Question: Which state is mentioned in the document?
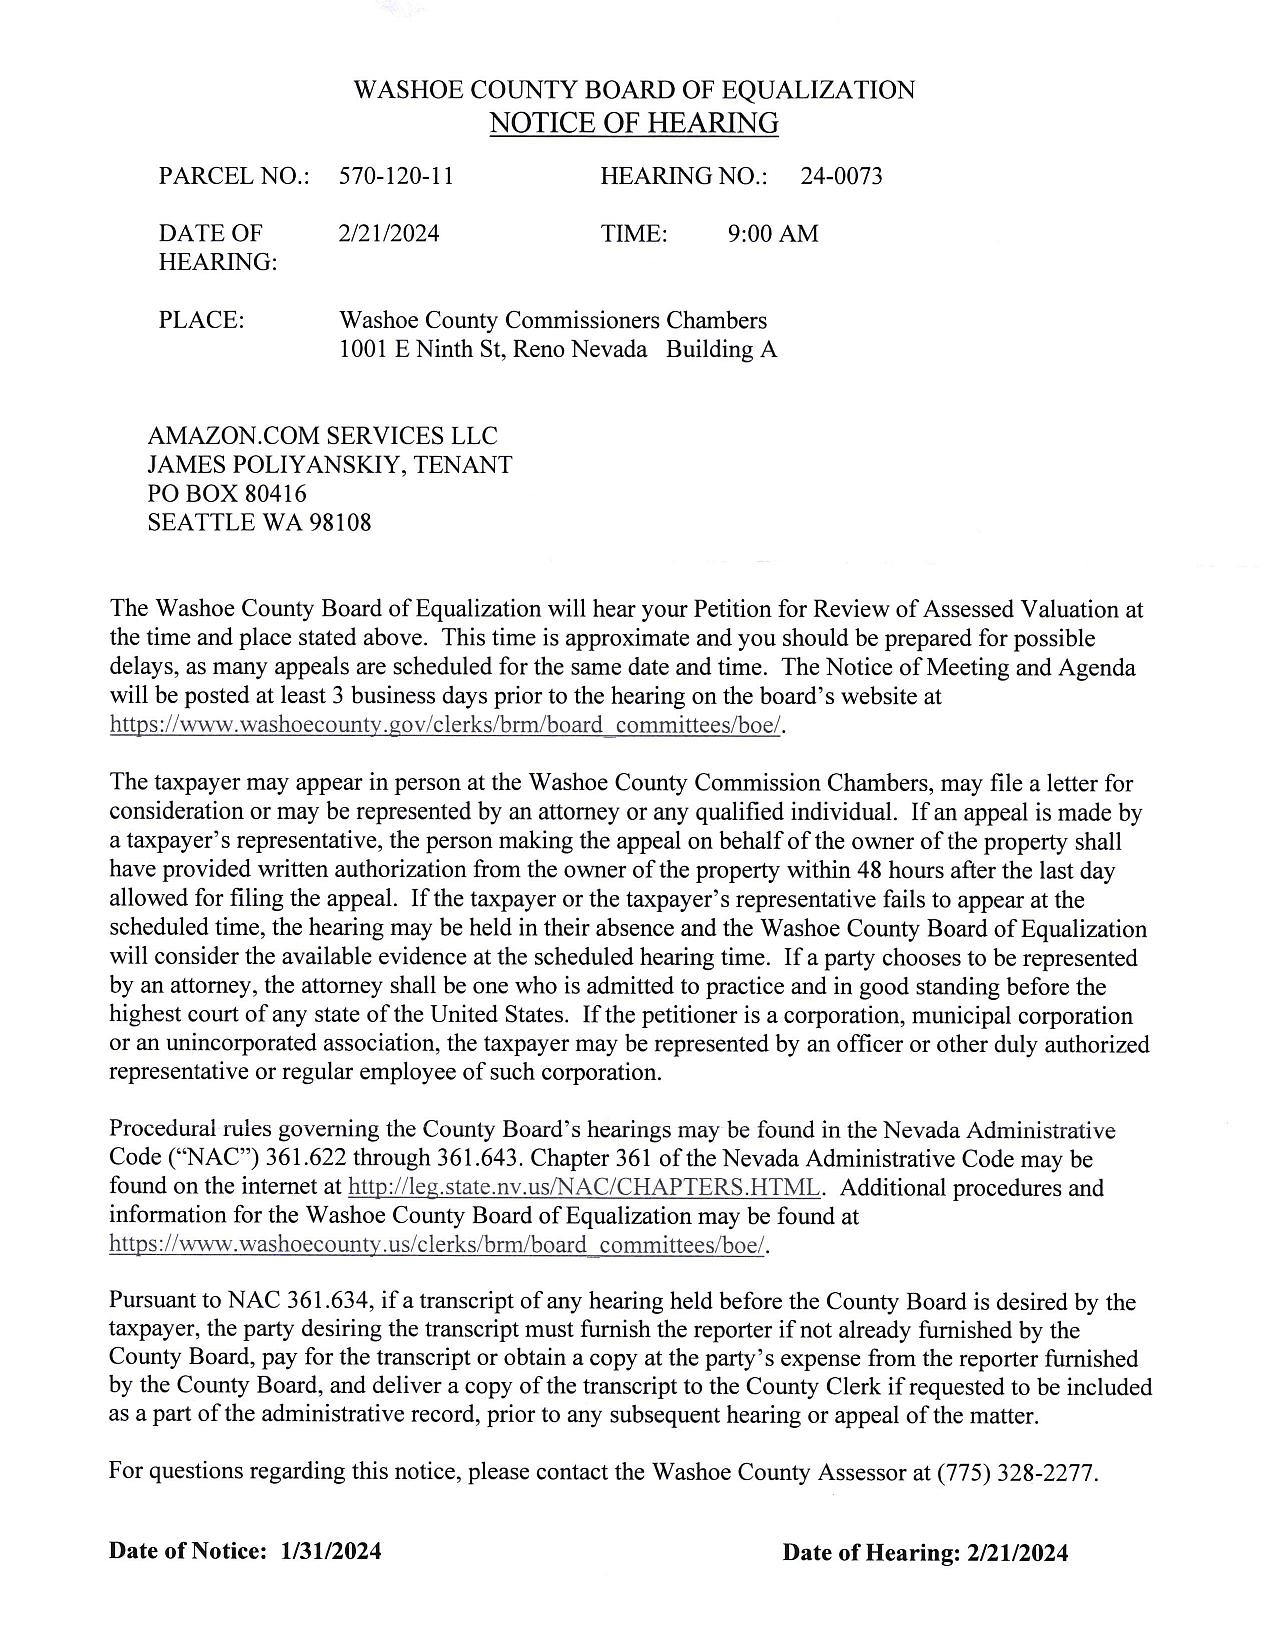
Answer: "Nevada"